Question: In what way does the history help explain the case?
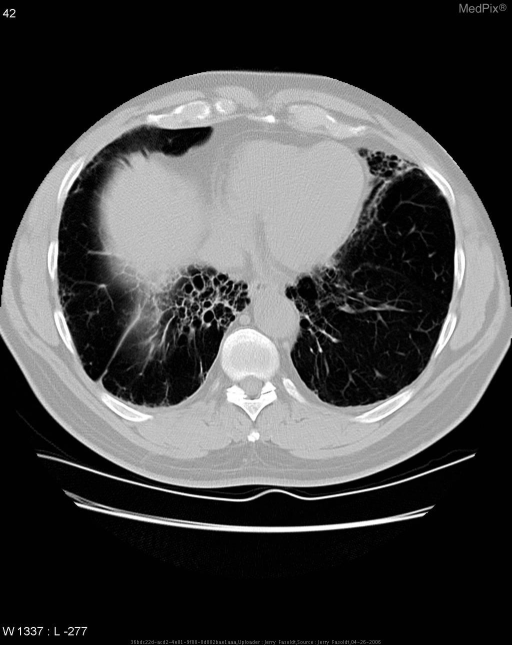
Answer: The patient's history of 63 yo male with hx of dermatomyositis c/o increased SOB is key in understanding the case.